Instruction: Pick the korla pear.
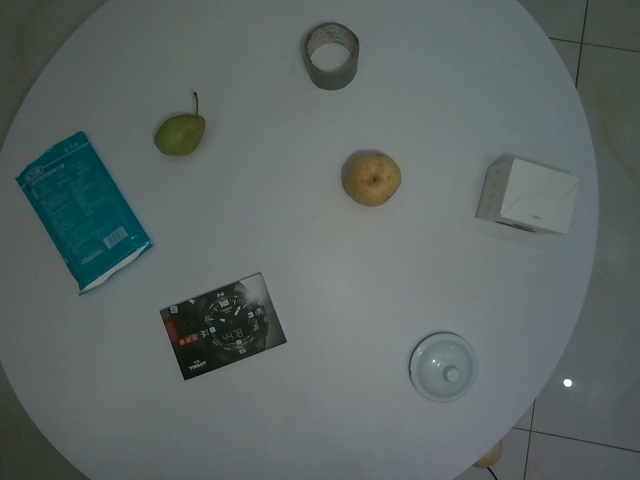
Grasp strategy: vertical